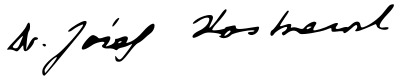
Signature of: jozef kostrzewski